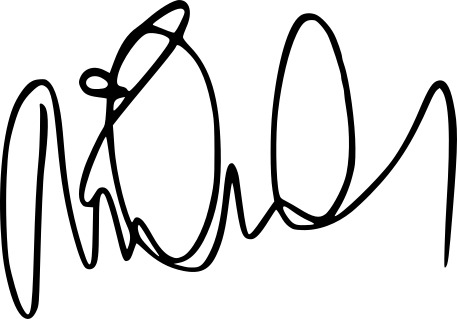
Signature of: katie cassidy